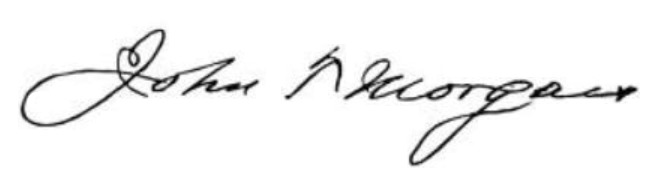
Signature of: john t morgan